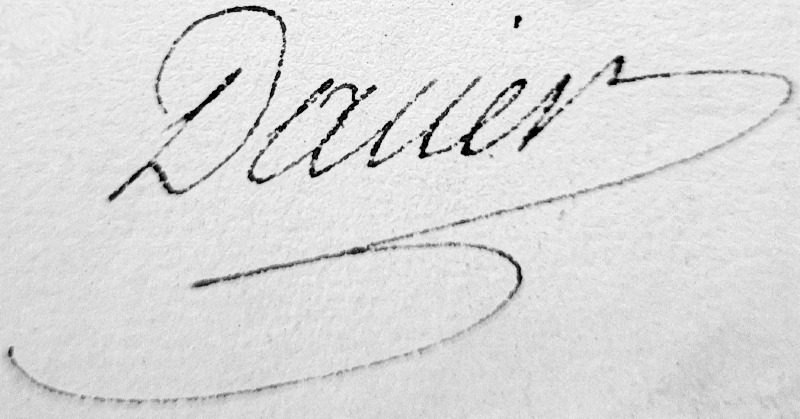
Signature of: bon joseph dacier 0